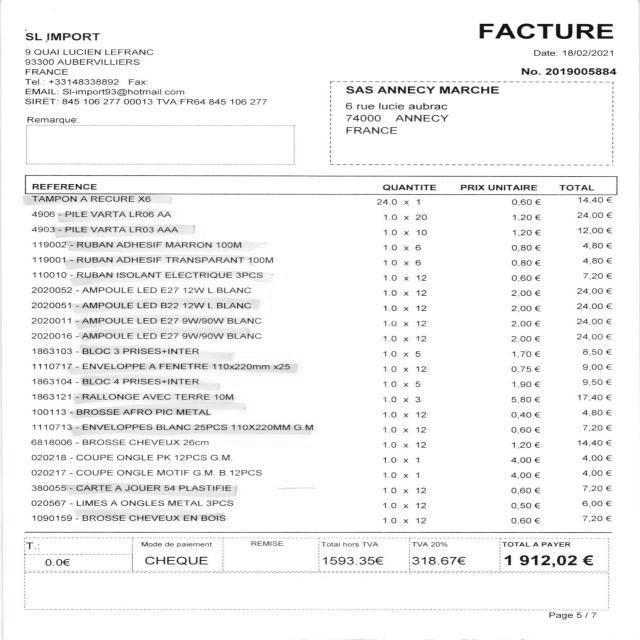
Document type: Invoice